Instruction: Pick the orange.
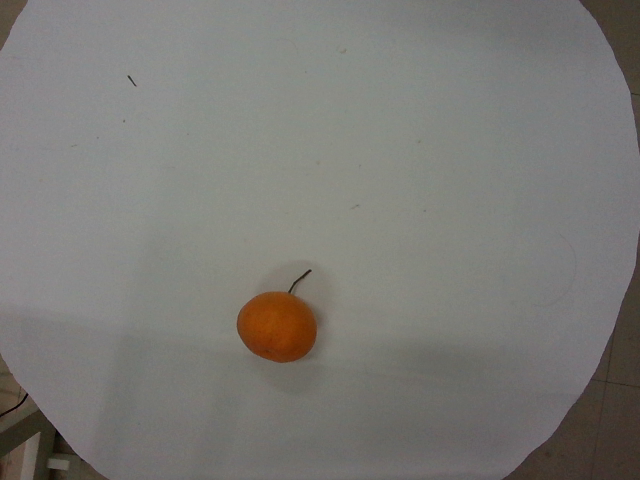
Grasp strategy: vertical